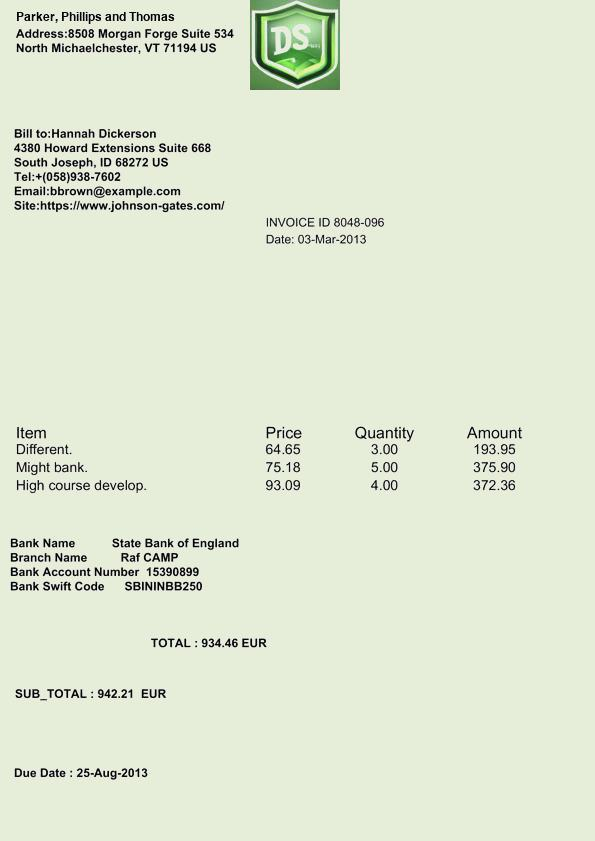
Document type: Invoice